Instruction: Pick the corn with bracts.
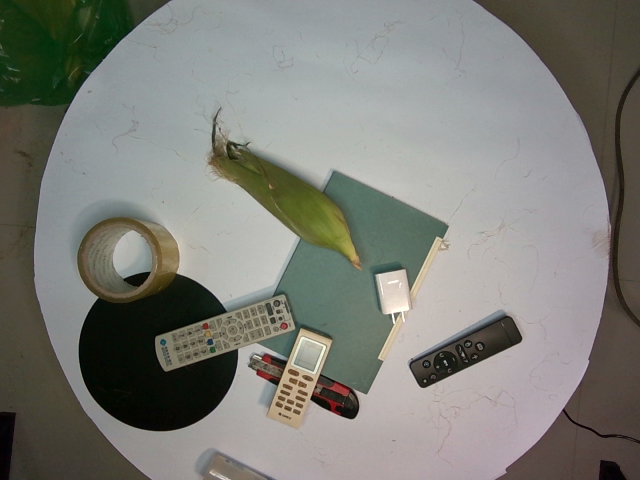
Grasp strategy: vertical